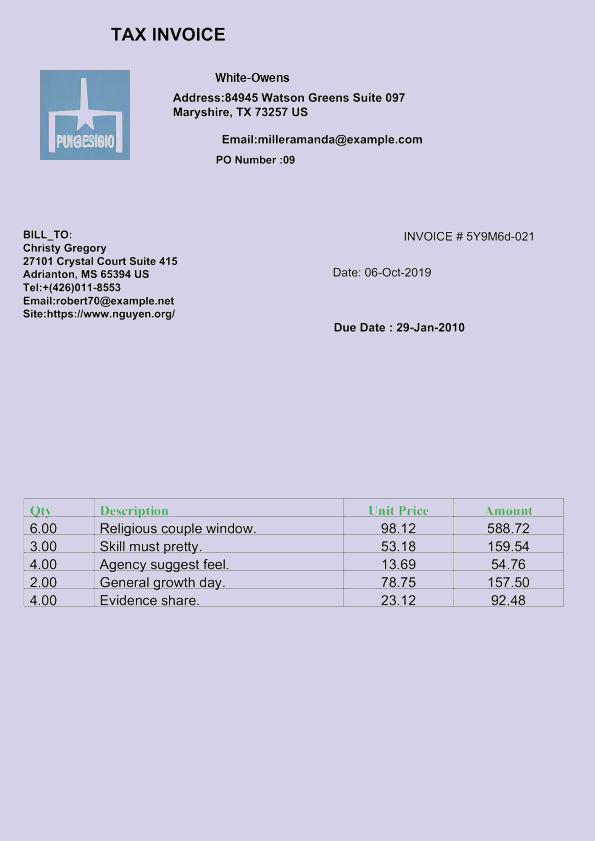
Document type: Invoice